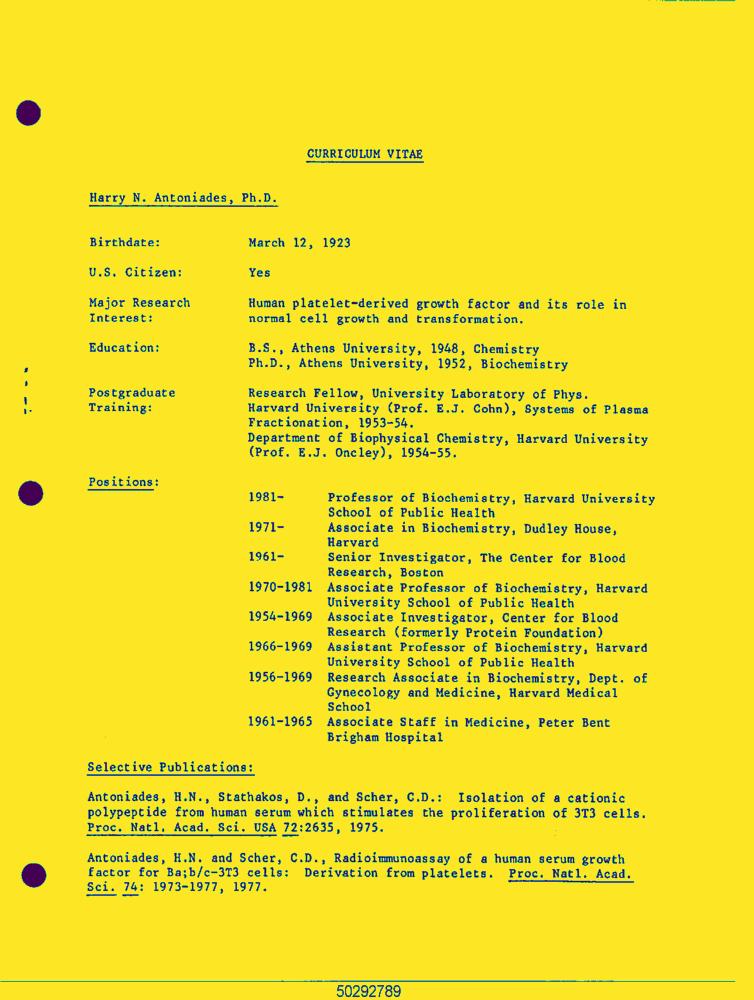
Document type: Resume-Doc